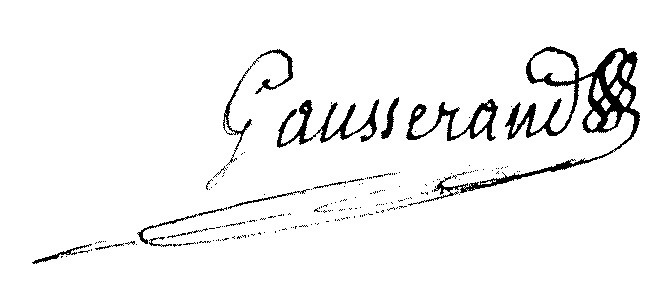
Signature of: jean joachim gausserand